Question: In what way does the history help explain the case?
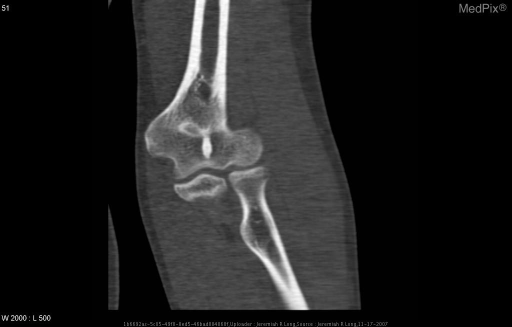
Answer: The patient's history of 24 year old male with ulnar sided left elbow pain. is key in understanding the case.